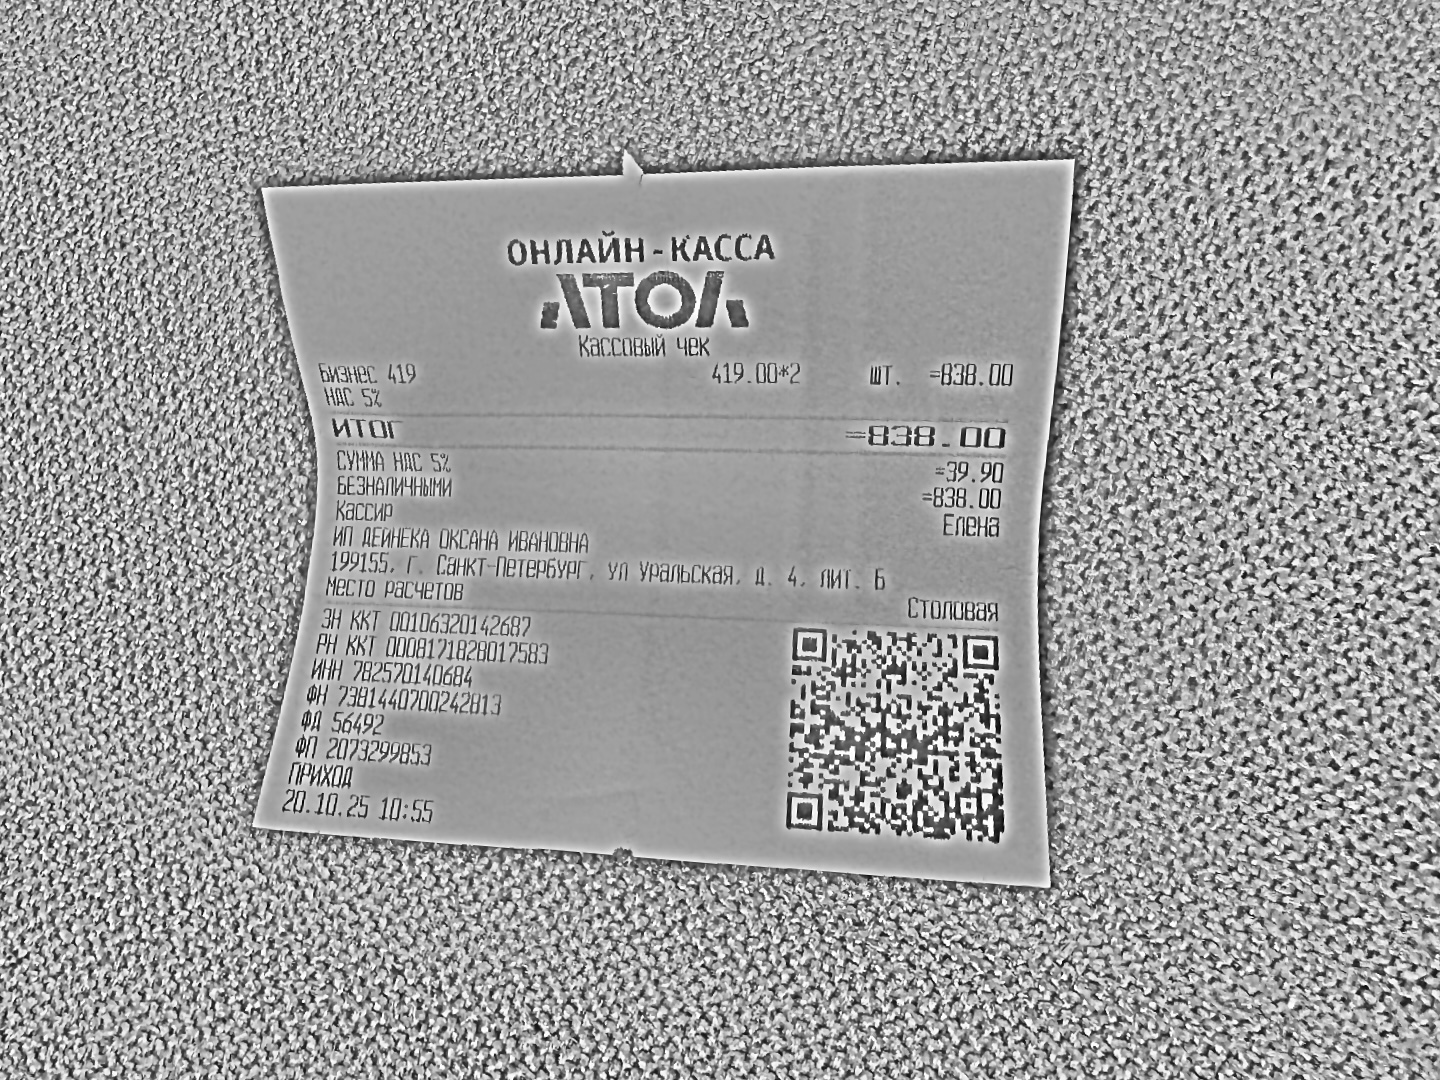
Продавец: ИП ДЕЙНЕКА ОКСАНА ИВАНОВНА
ИНН: 782570140684
Дата: 20.10.25
Товары: Бизнес 419
Количество: 2
Цена: 419.00
Сумма: 838.00
Итого: 838.00